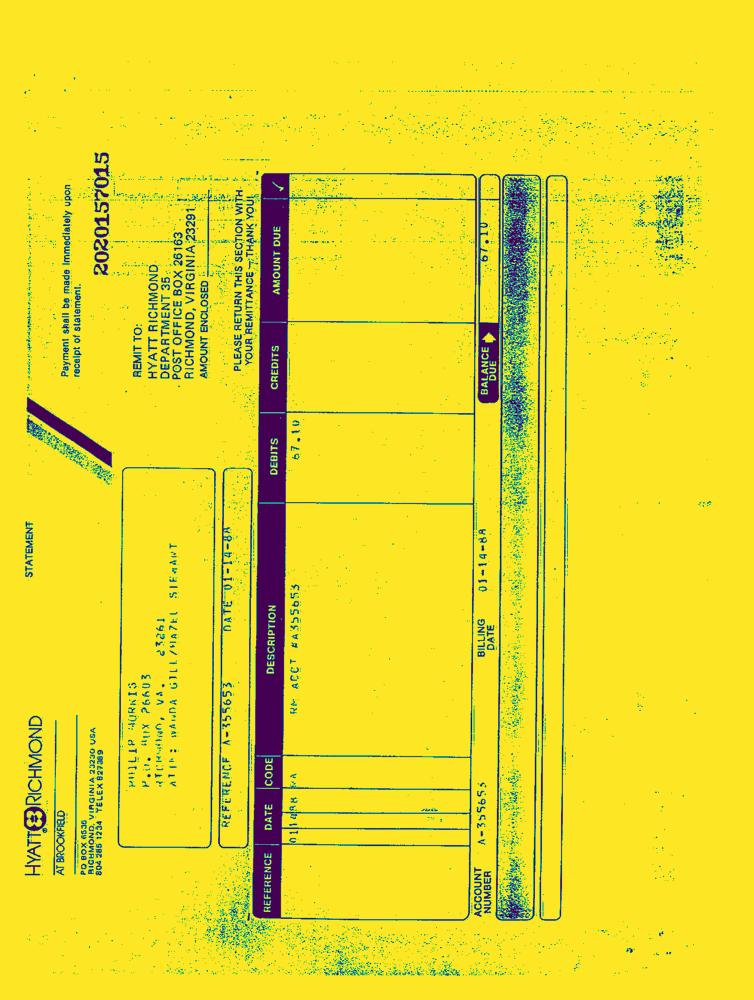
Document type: Invoice-Doc